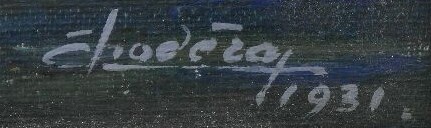
Signature of: čeněk choděra